Question: Can you provide the account number mentioned in the document?
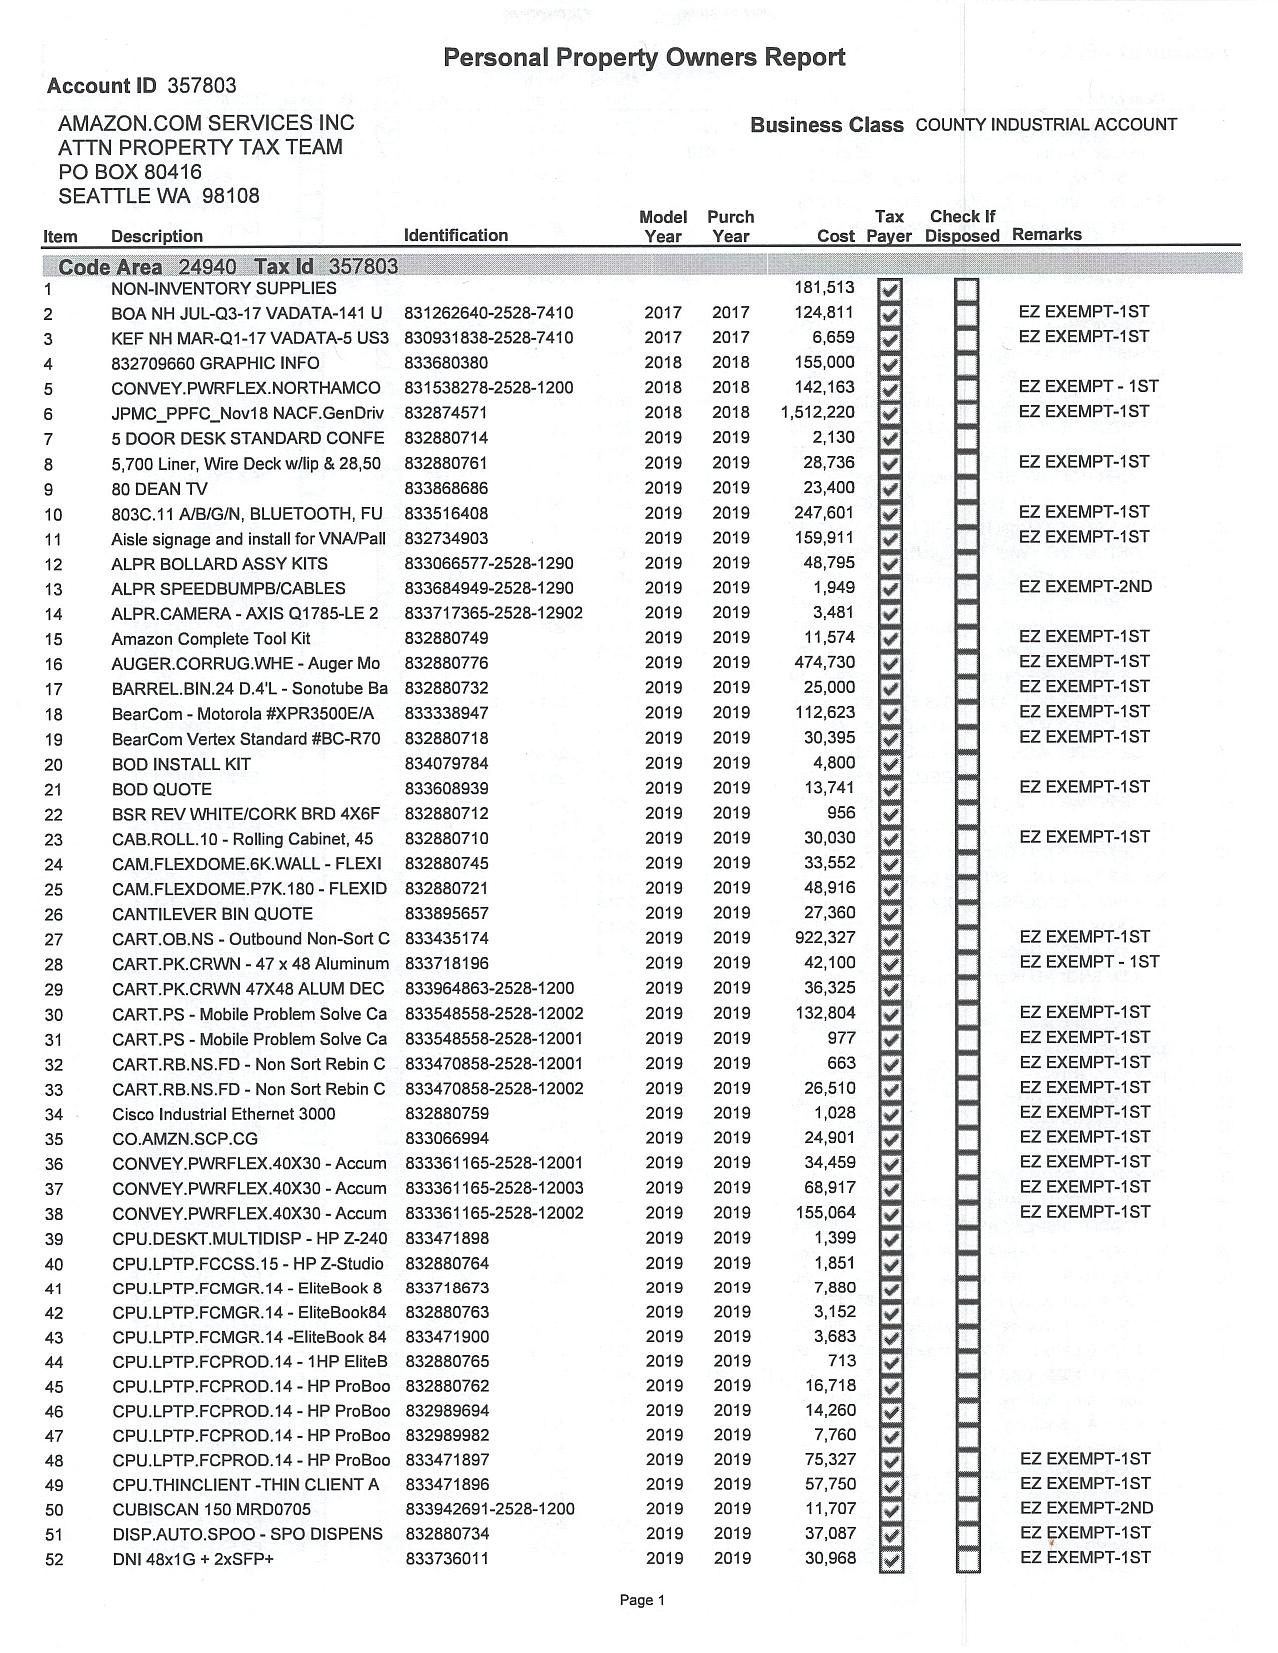
Answer: "357803"